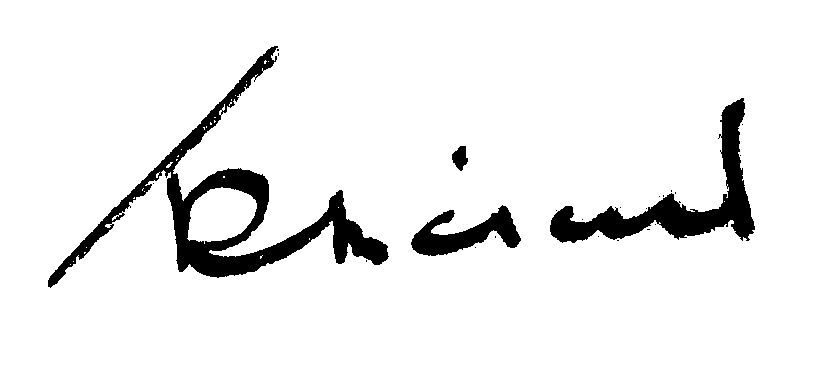
Signature of: robert mireur